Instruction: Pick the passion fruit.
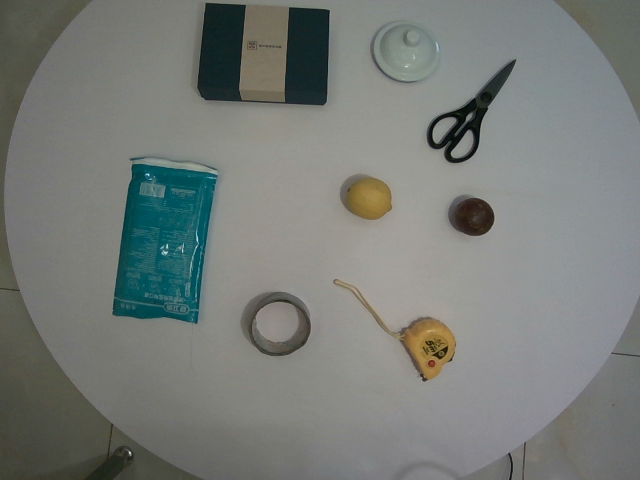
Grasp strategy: vertical